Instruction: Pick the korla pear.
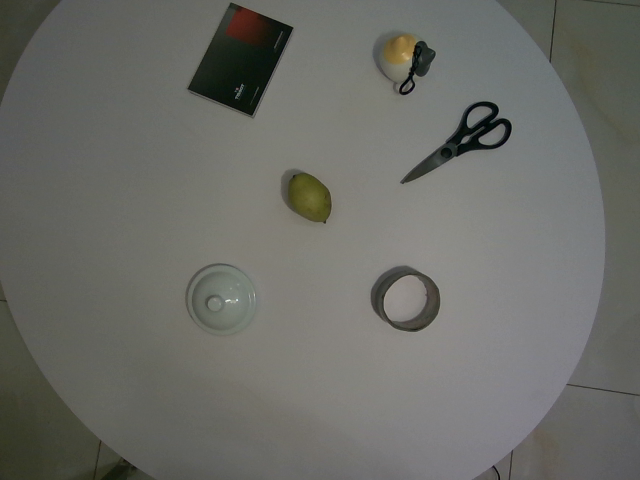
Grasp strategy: vertical